Question: What is the potential diagnosis?
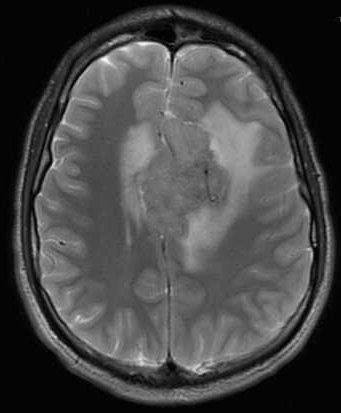
Answer: The possible diagnosis includes meningioma, lymphoma, hemangioparacytoma, metastatic carcinoma, inflammatory lesions such as sarcoidosis and Wegener's granulomatosis, and infections such as tuberculosis.